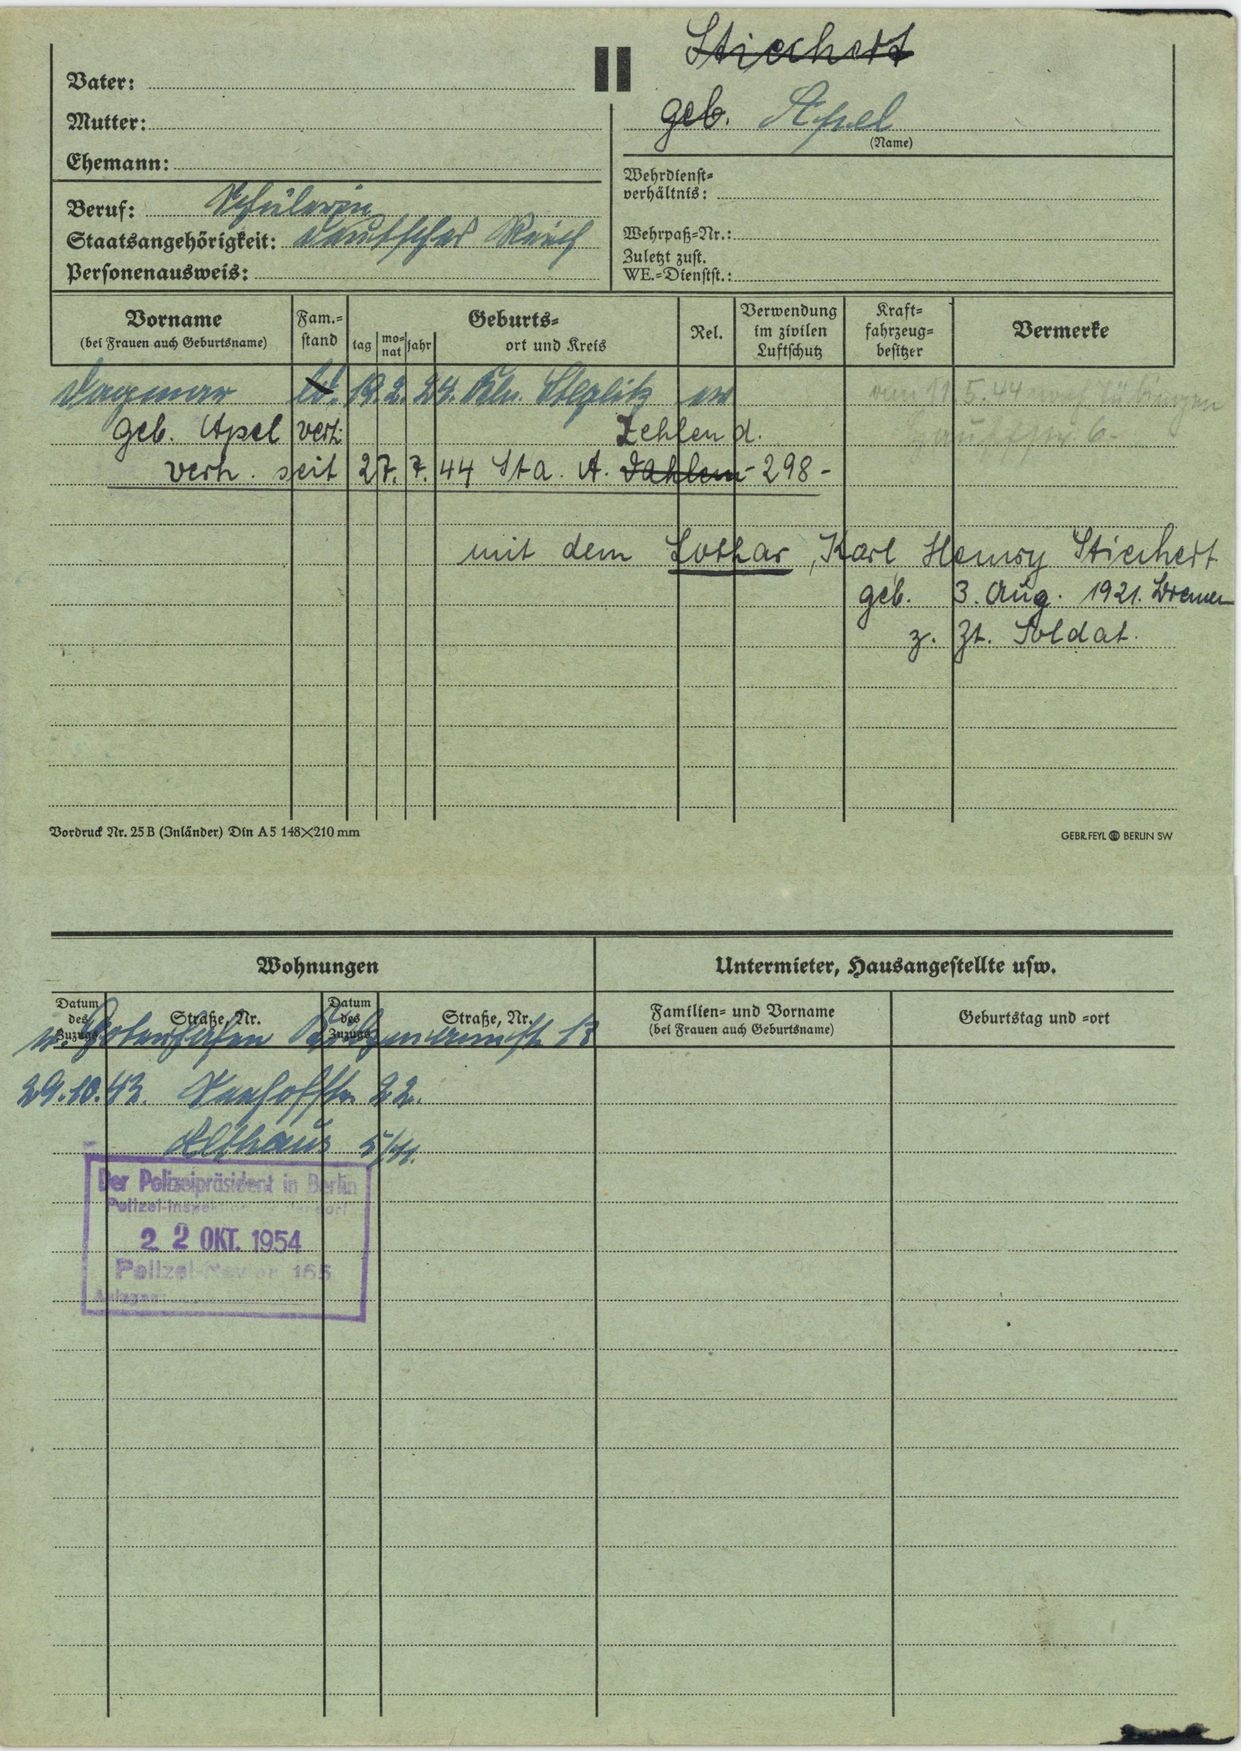
Stiechert

geb. Apel